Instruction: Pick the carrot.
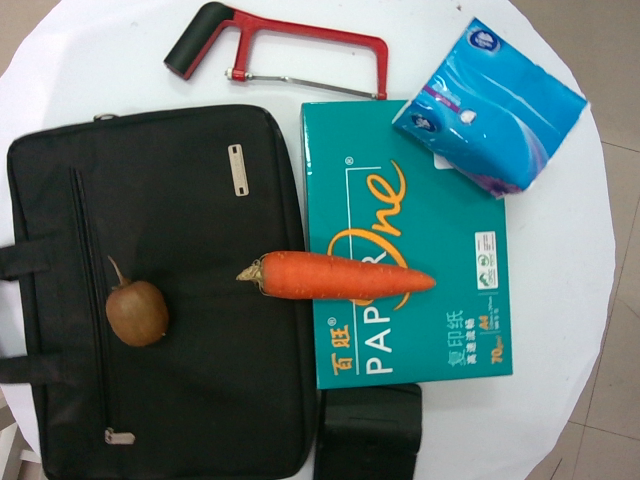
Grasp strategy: vertical